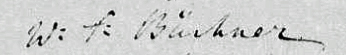
Signature of: willem frederik büchner